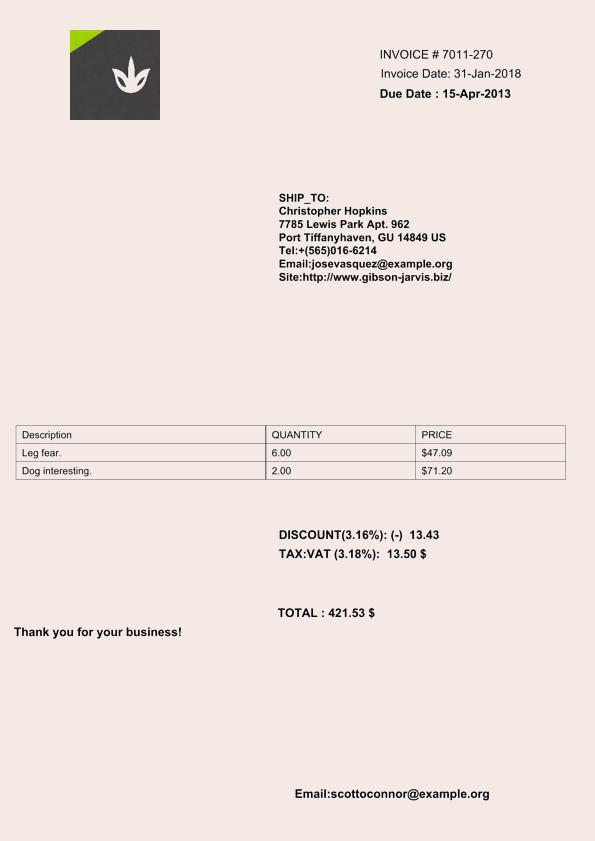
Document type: Invoice